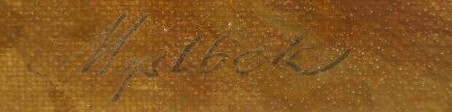
Signature of: josef myslbek